Question: How does the patient history play a role?
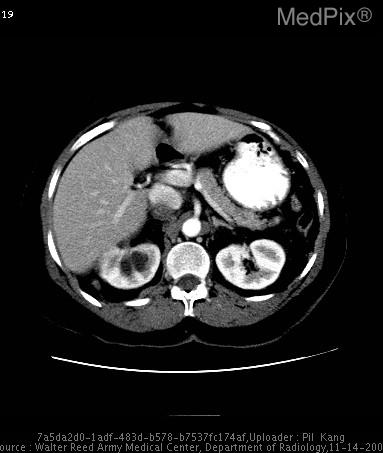
Answer: The patient's history of Patient is s/p placement of right ureteral stent for extrinsic obstruction of the right ureter due to a "mass" demonstrated on previous non-contrast renal stone protocol CT. is key in understanding the case.